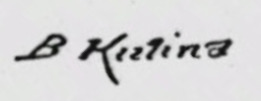
Signature of: baltazar kašpar kutina